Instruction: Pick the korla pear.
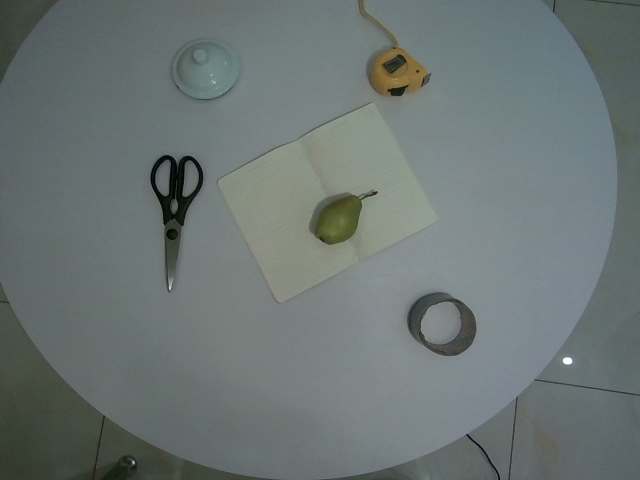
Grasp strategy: vertical